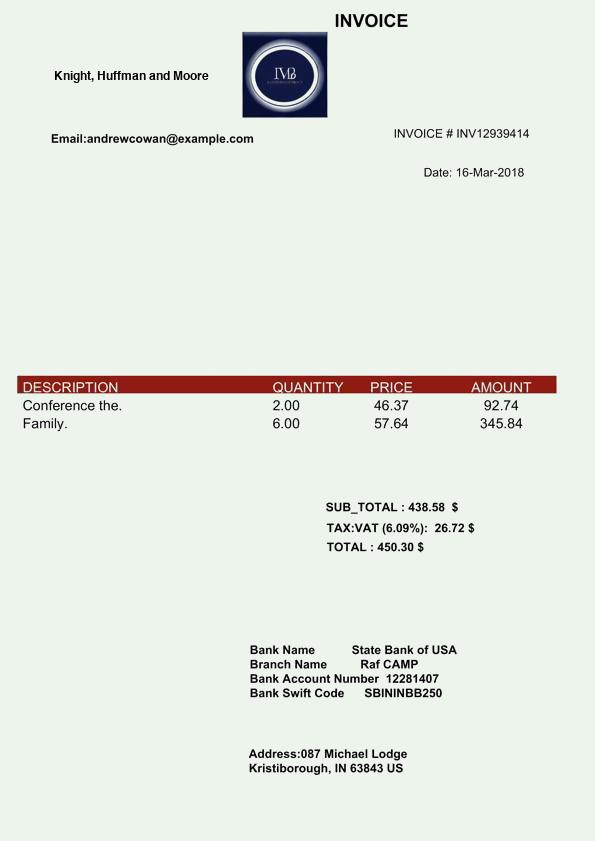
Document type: Invoice